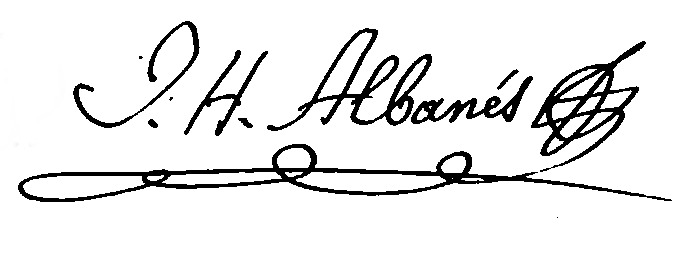
Signature of: joseph hyacinthe albanès